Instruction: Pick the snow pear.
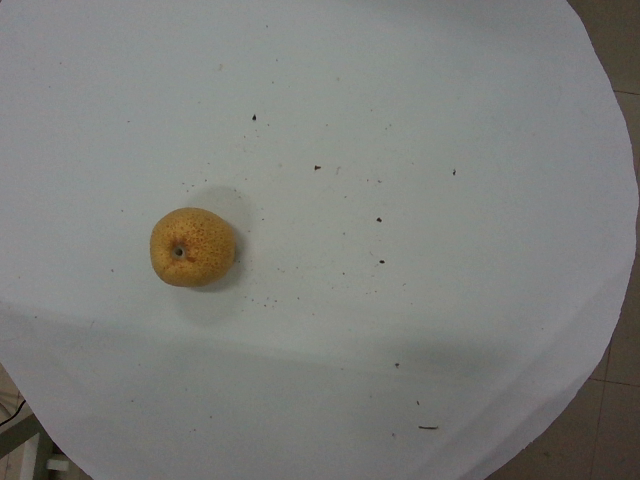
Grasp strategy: vertical